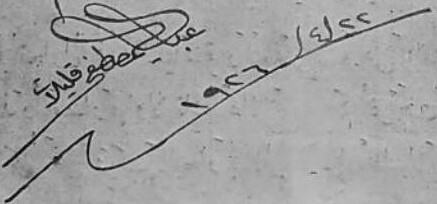
Signature of: abdul raheem glailati